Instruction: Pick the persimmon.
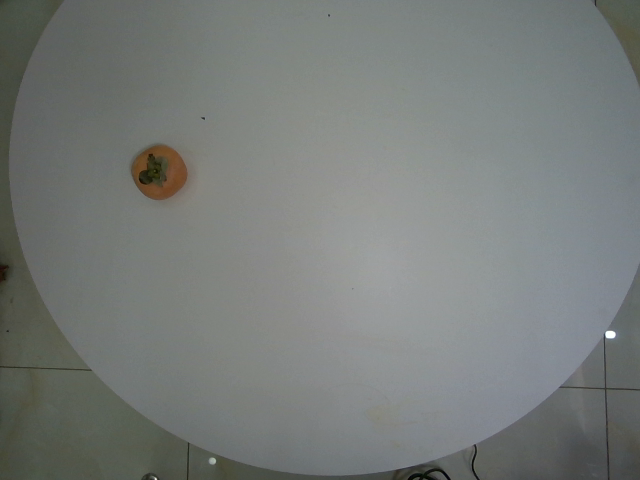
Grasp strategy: vertical